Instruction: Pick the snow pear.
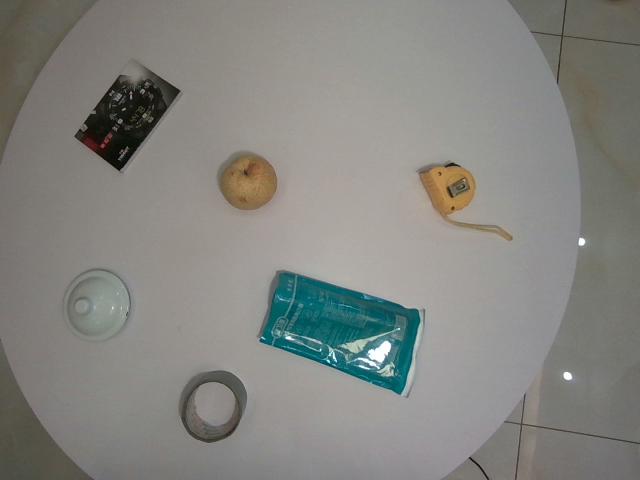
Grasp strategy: vertical